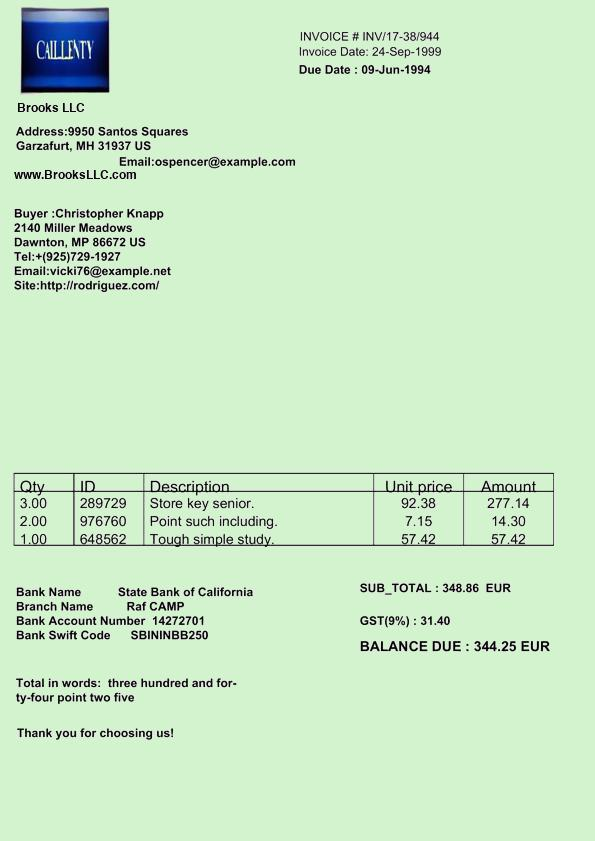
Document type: Invoice